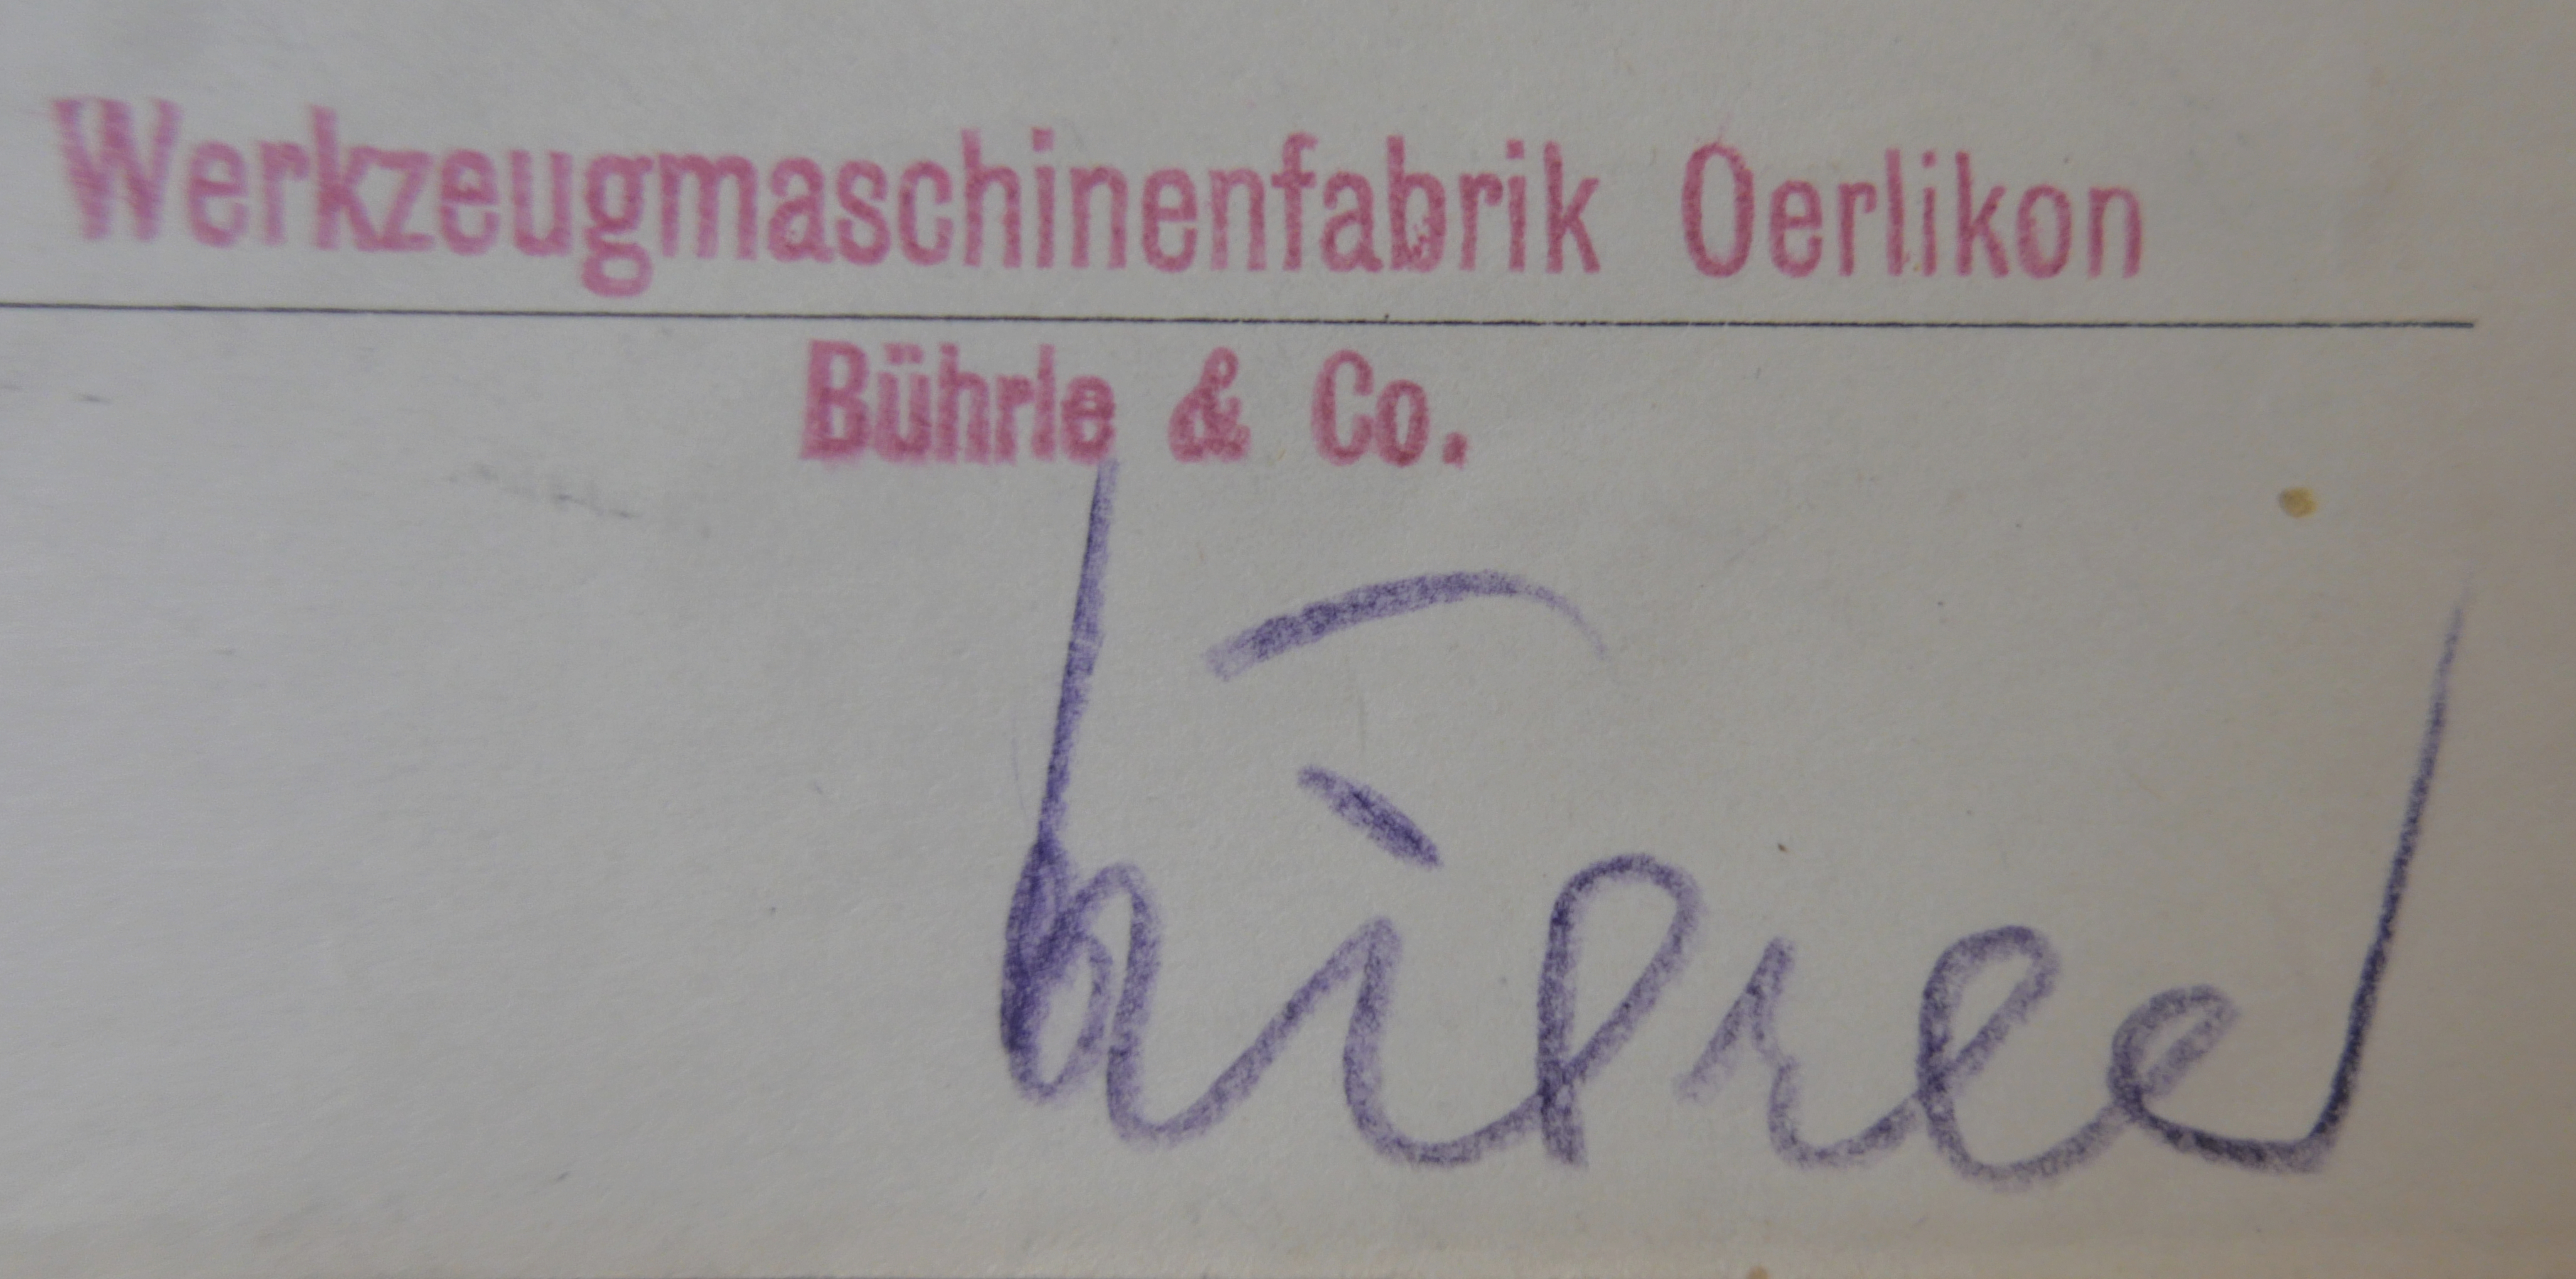
Signature of: emil georg bührle